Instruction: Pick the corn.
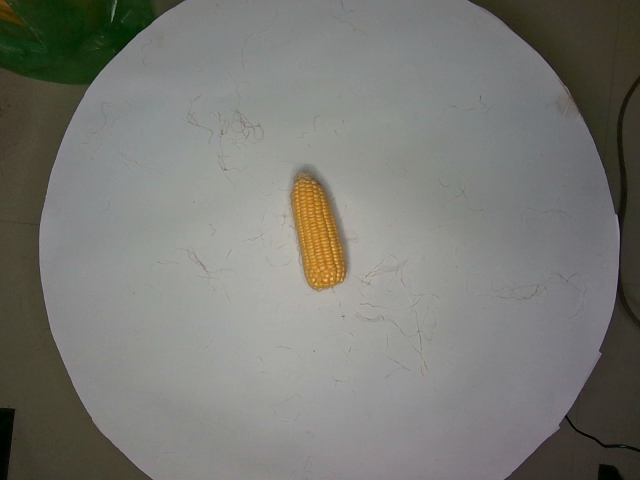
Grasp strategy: vertical